Question: How is the history relevant to the case?
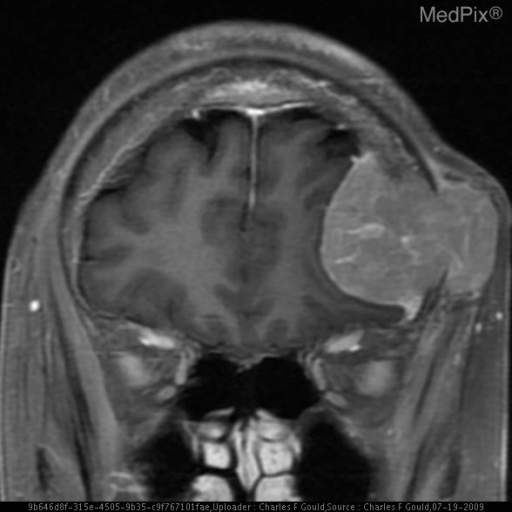
Answer: The patient's history of 61 y.o. woman with a "lump" on left side of head. is key in understanding the case.